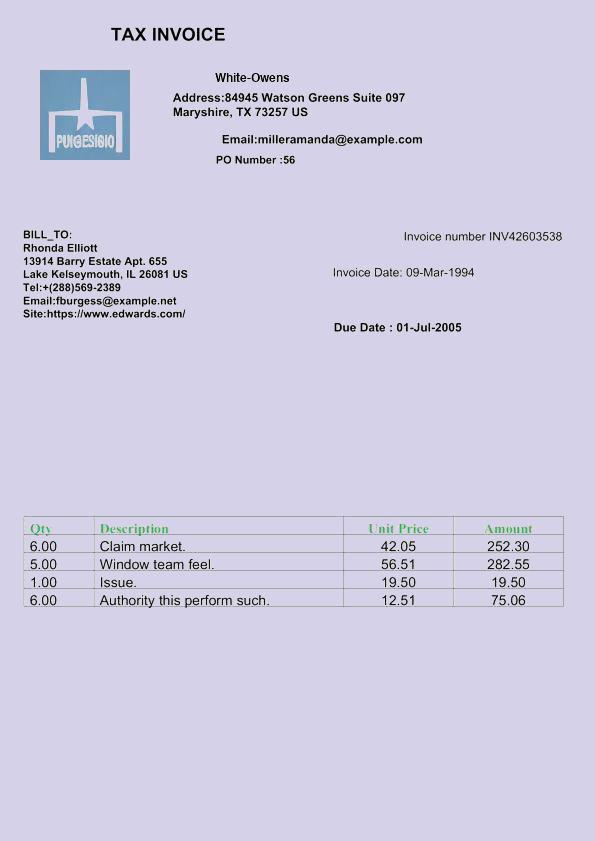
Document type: Invoice